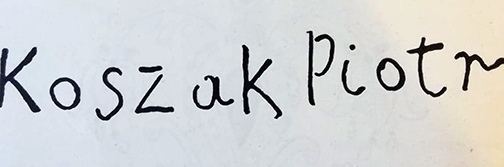
Signature of: petro koshak